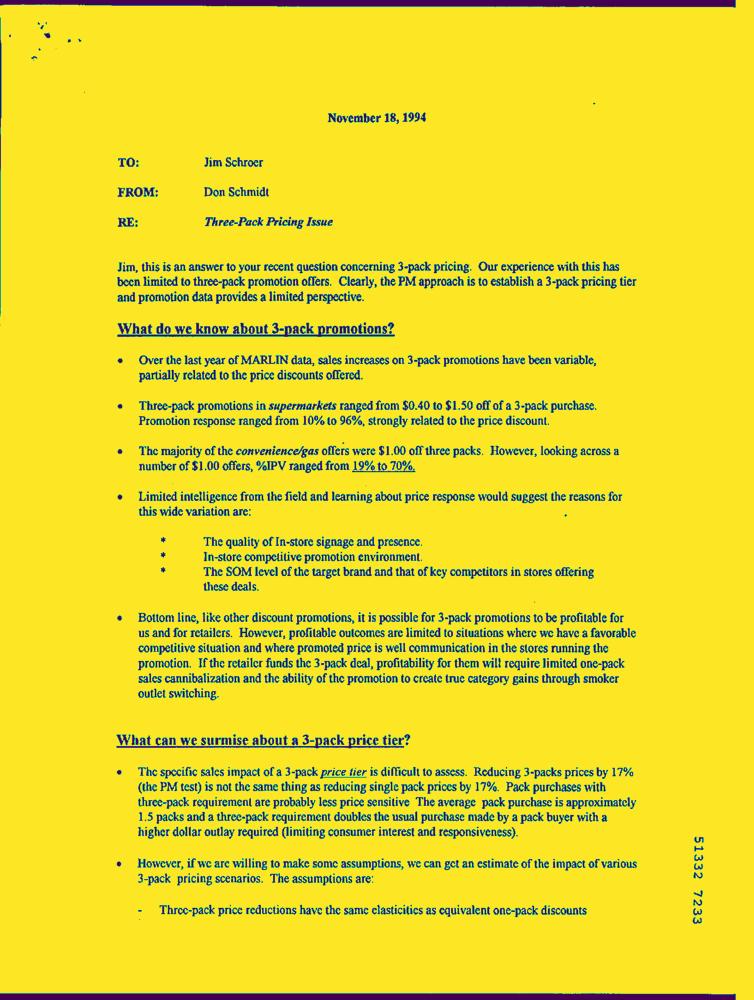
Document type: Letter-Doc